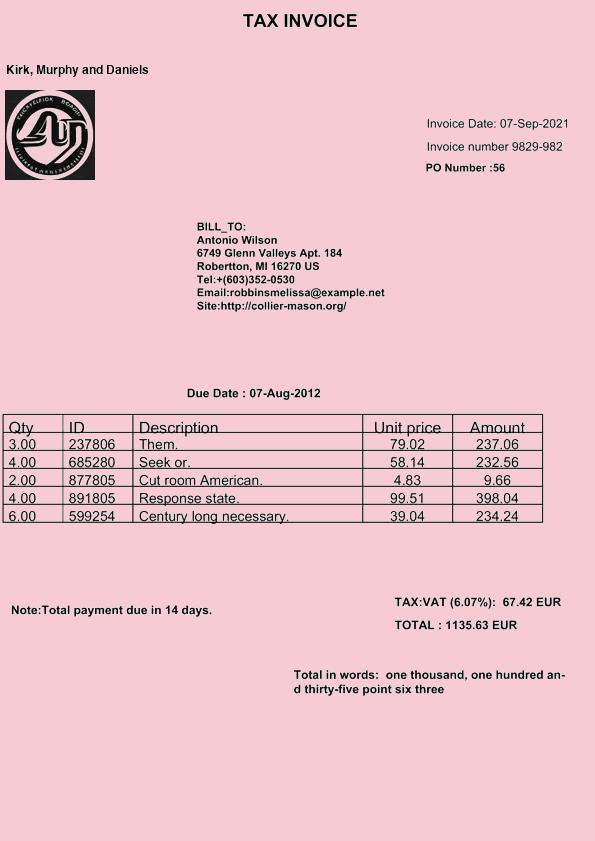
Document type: Invoice